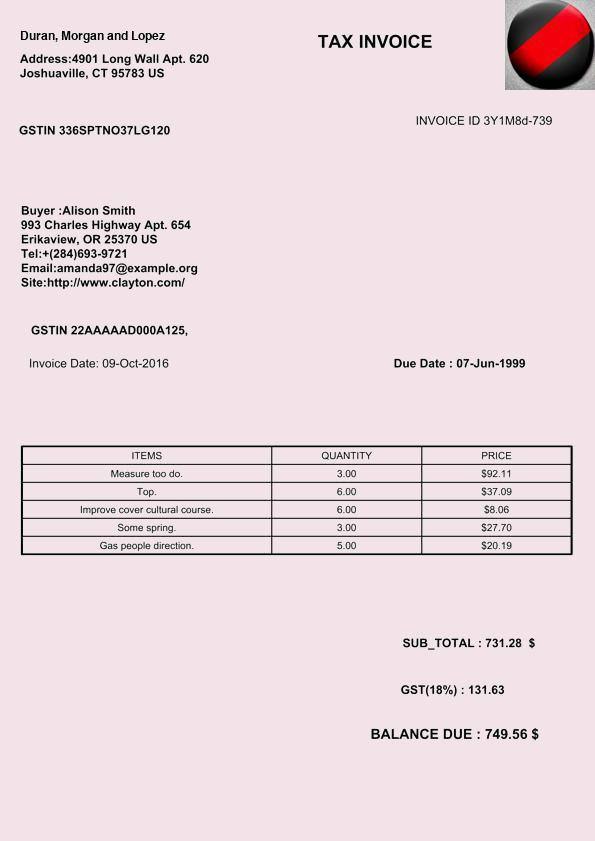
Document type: Invoice